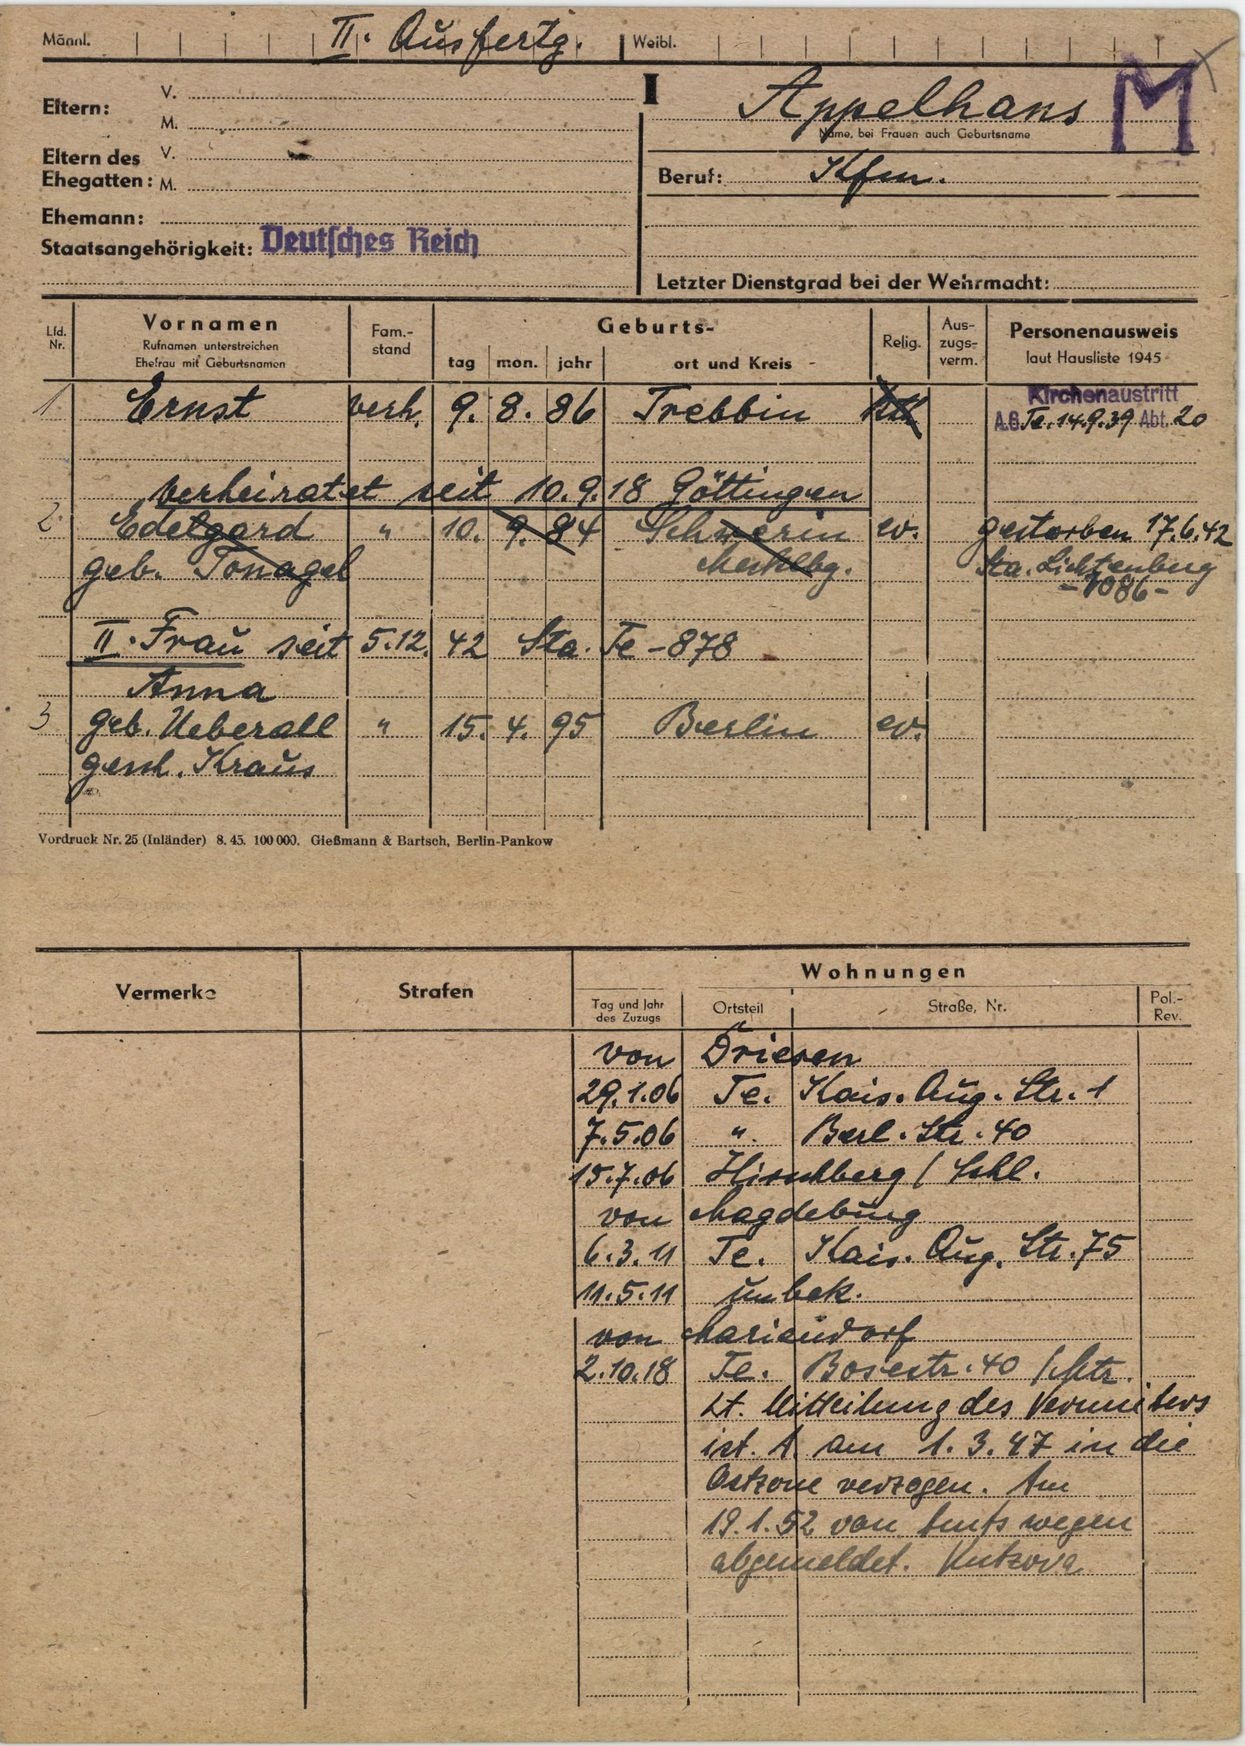
Appelhans